Question: What is the address or location of the property listed in the document?
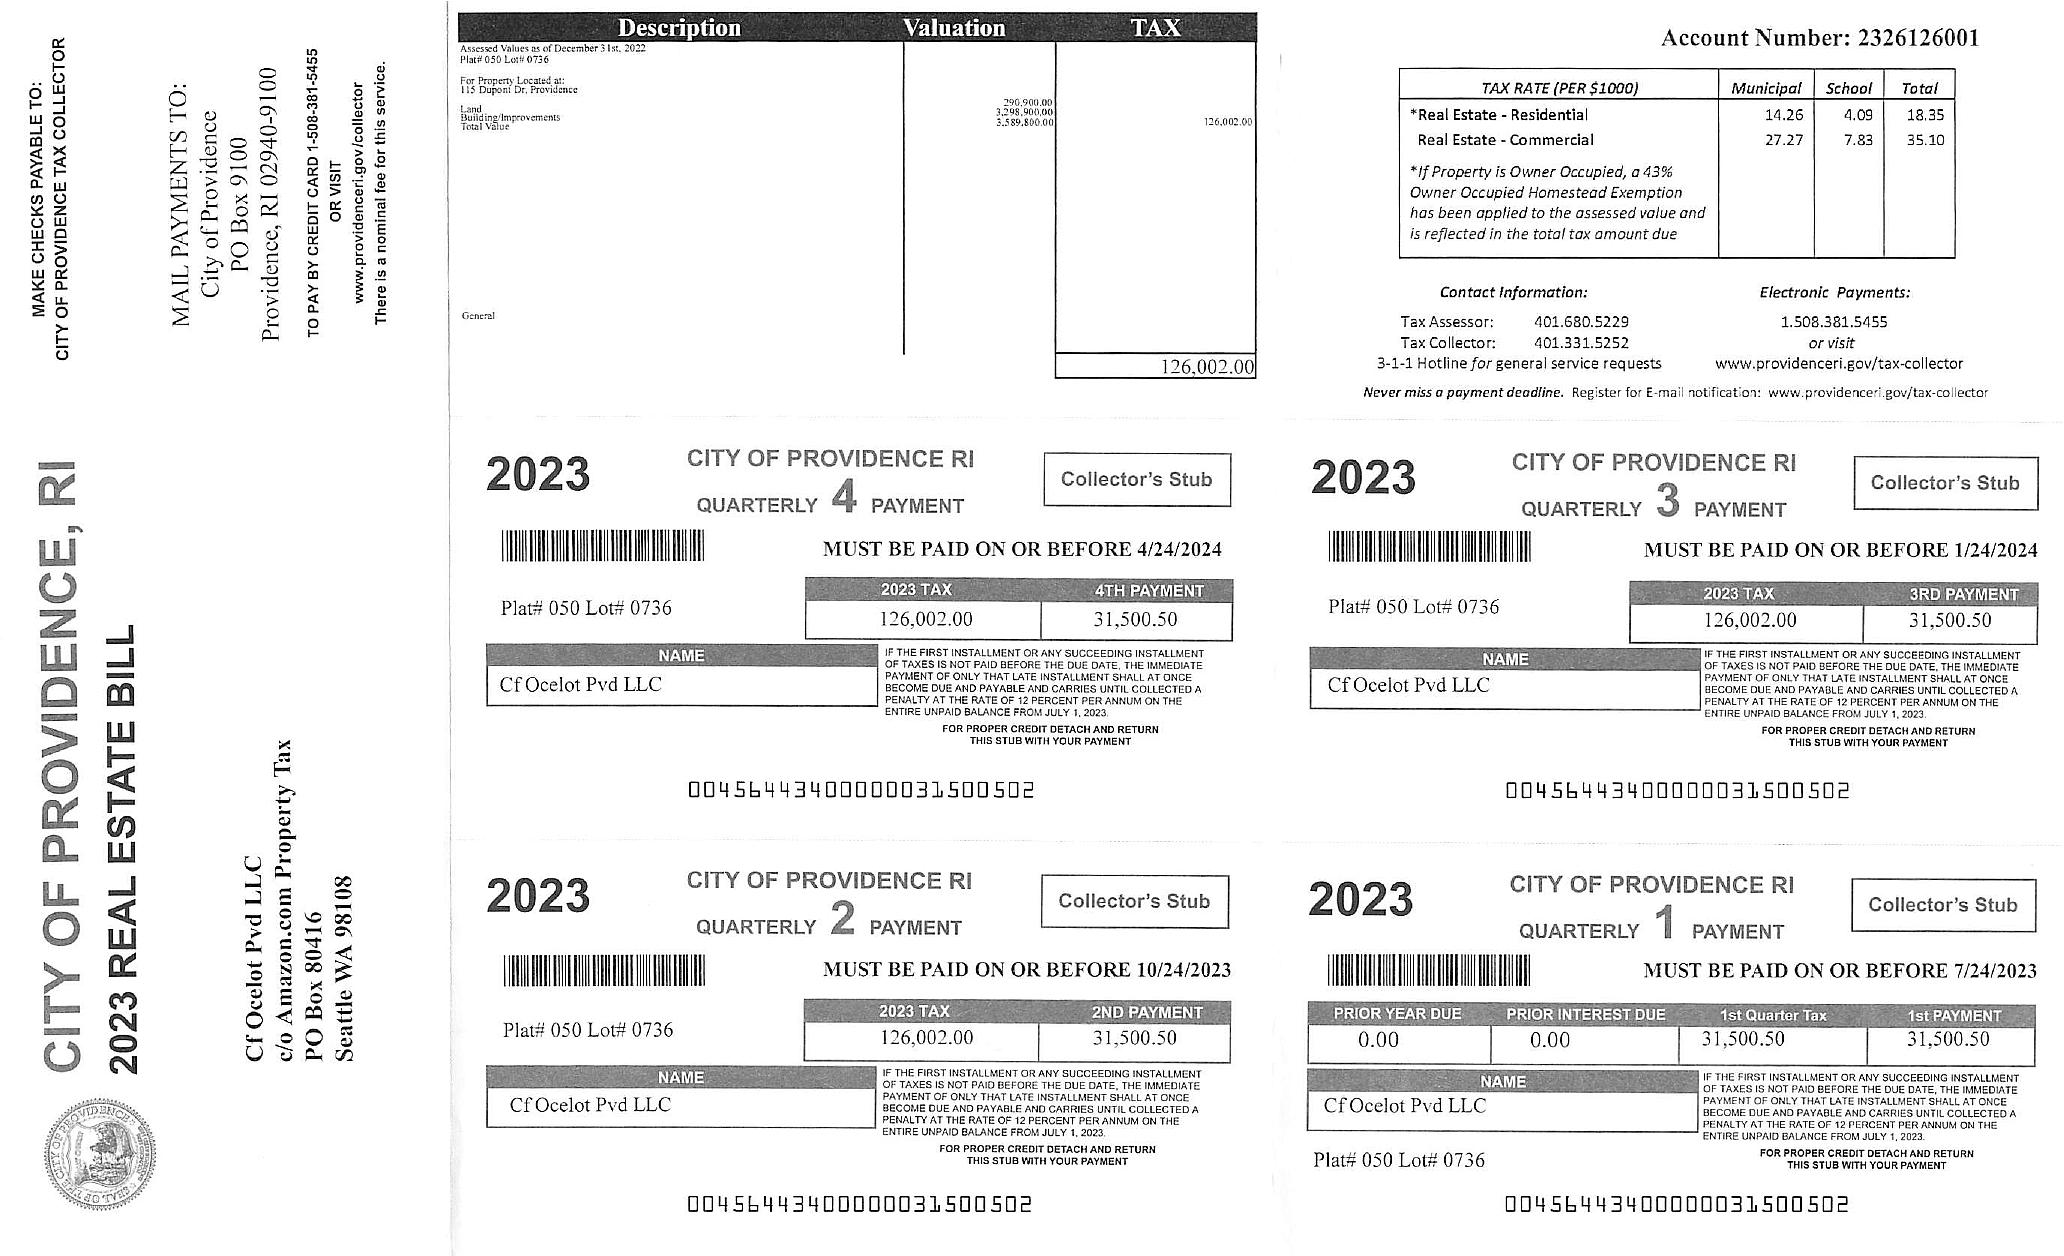
Answer: "Plat# 050 Lot# 0736"